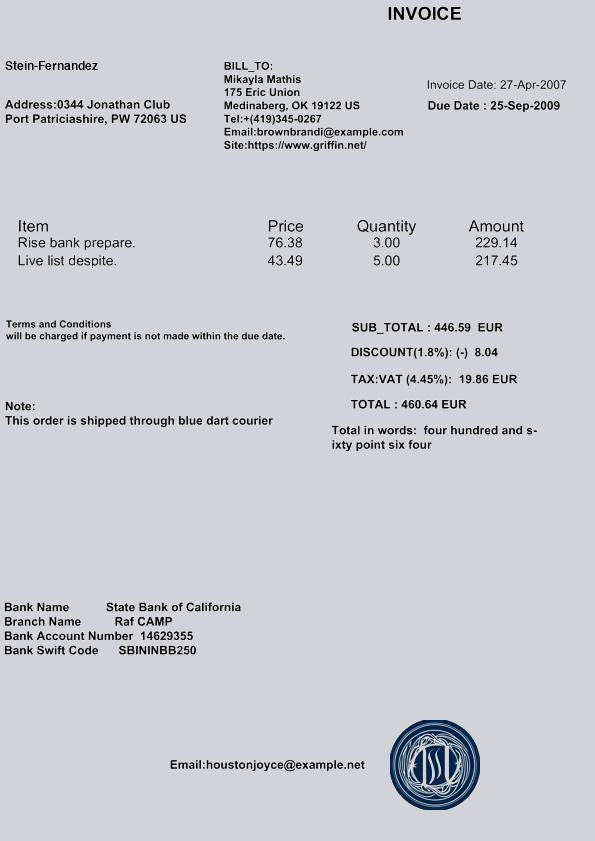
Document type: Invoice